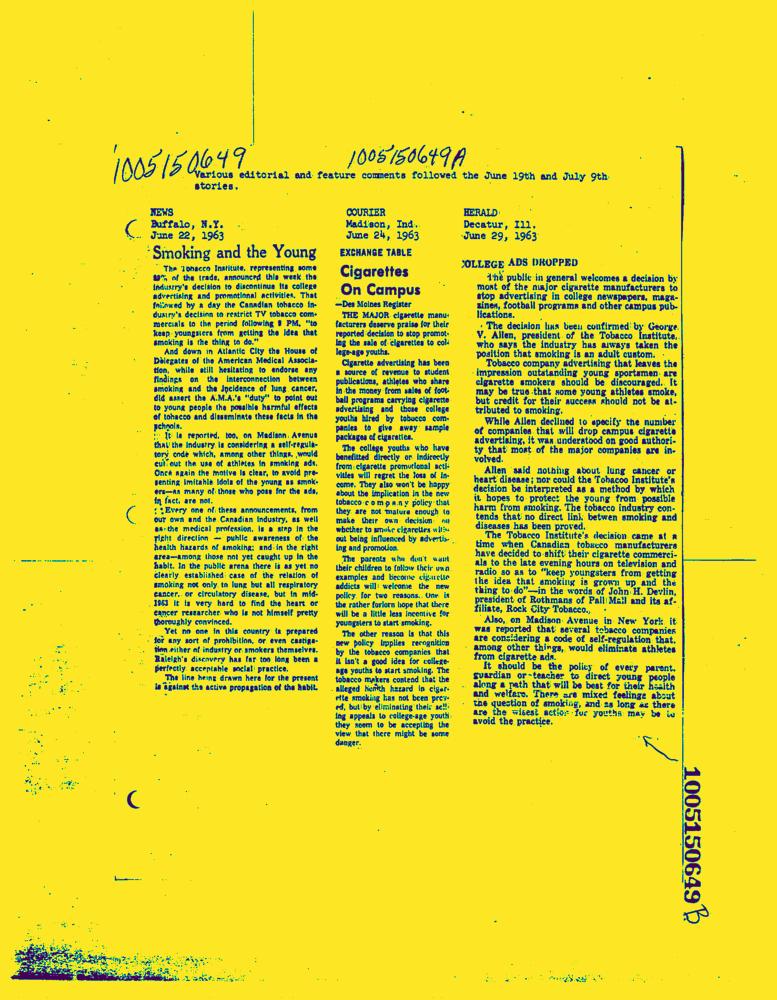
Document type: News-Article